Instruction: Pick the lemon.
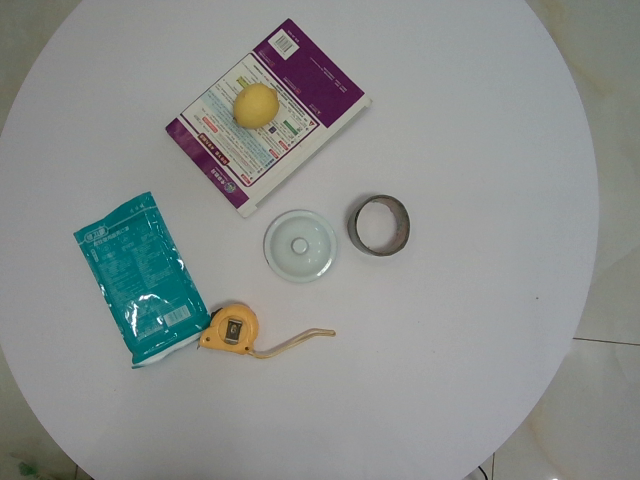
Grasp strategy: vertical